Question: What was observed in the imaging?
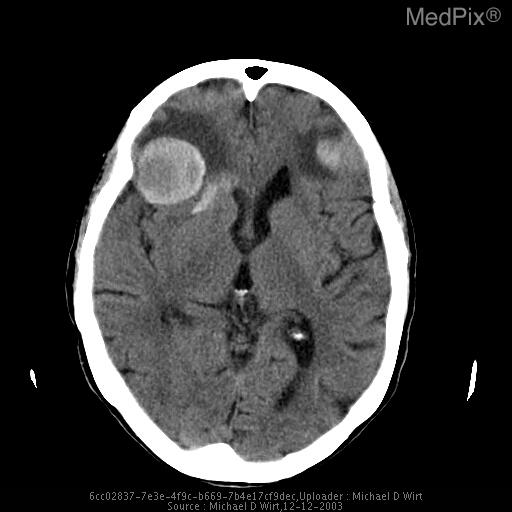
Answer: The imaging shows Non-contrast CT images of the brain demonstrate a 1.3 x 1.2 cm mass within the left optic nerve with multiple additional diffuse hemorrhagic lesions with associated vasogenic edema and mass effect.  The largest and most concerning mass is within the right frontal lobe.  This mass measures approximately 2.9 cm in greatest dimension.

A whole body bone scan demonstrates intense focal uptake at the left femoral head, and subtle intake within the mid right femoral diaphysis. A noncontrast axial CT Image of the brain demonstrate multiple diffuse hemorrhagic lesions with associated vasogenic edema and mass effect.  The largest and most concerning is within the right frontal lobe.  This mass measures approximately 2.9 cm in greatest dimension..